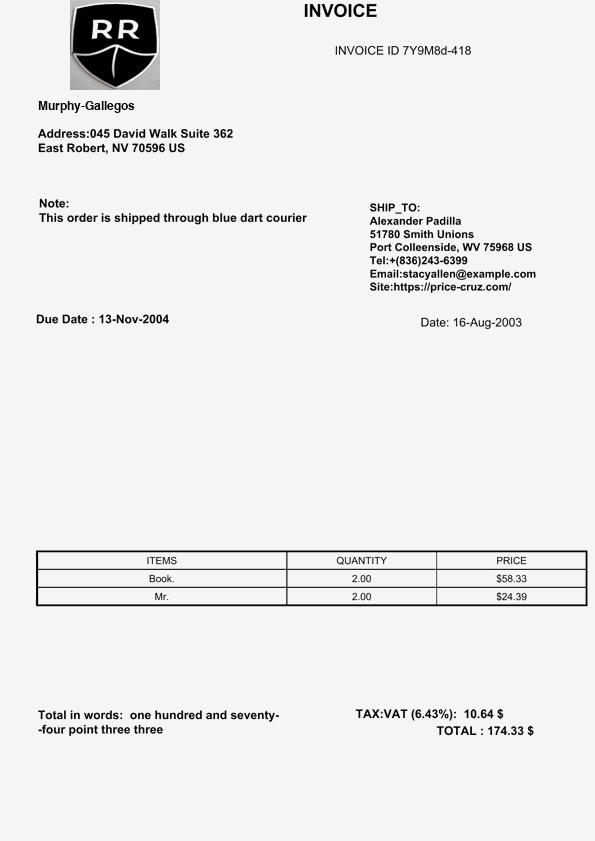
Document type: Invoice